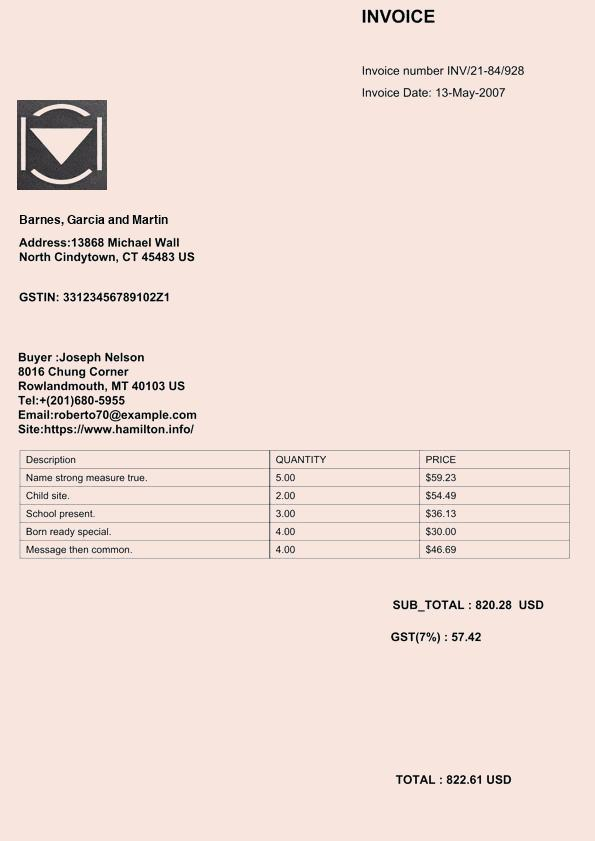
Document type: Invoice